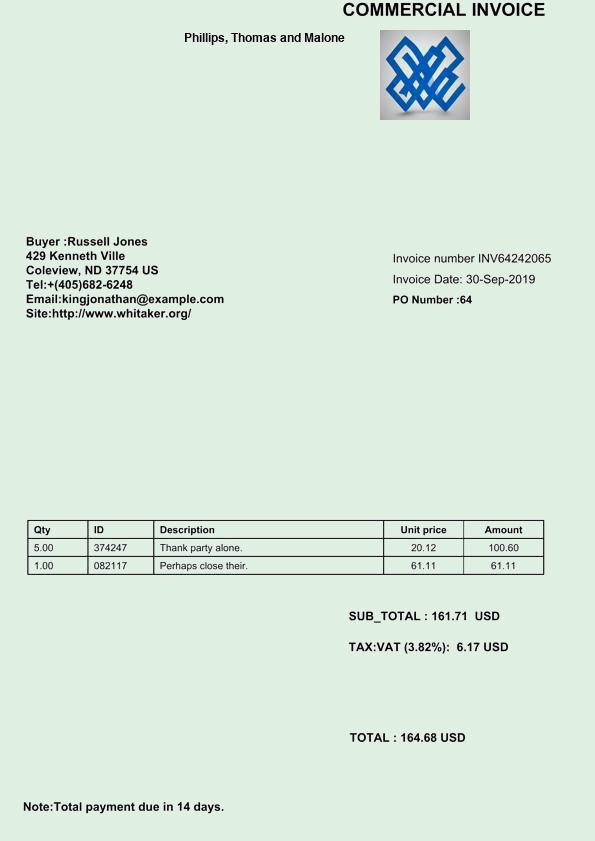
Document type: Invoice